Question: What is the property identification or parcel number listed?
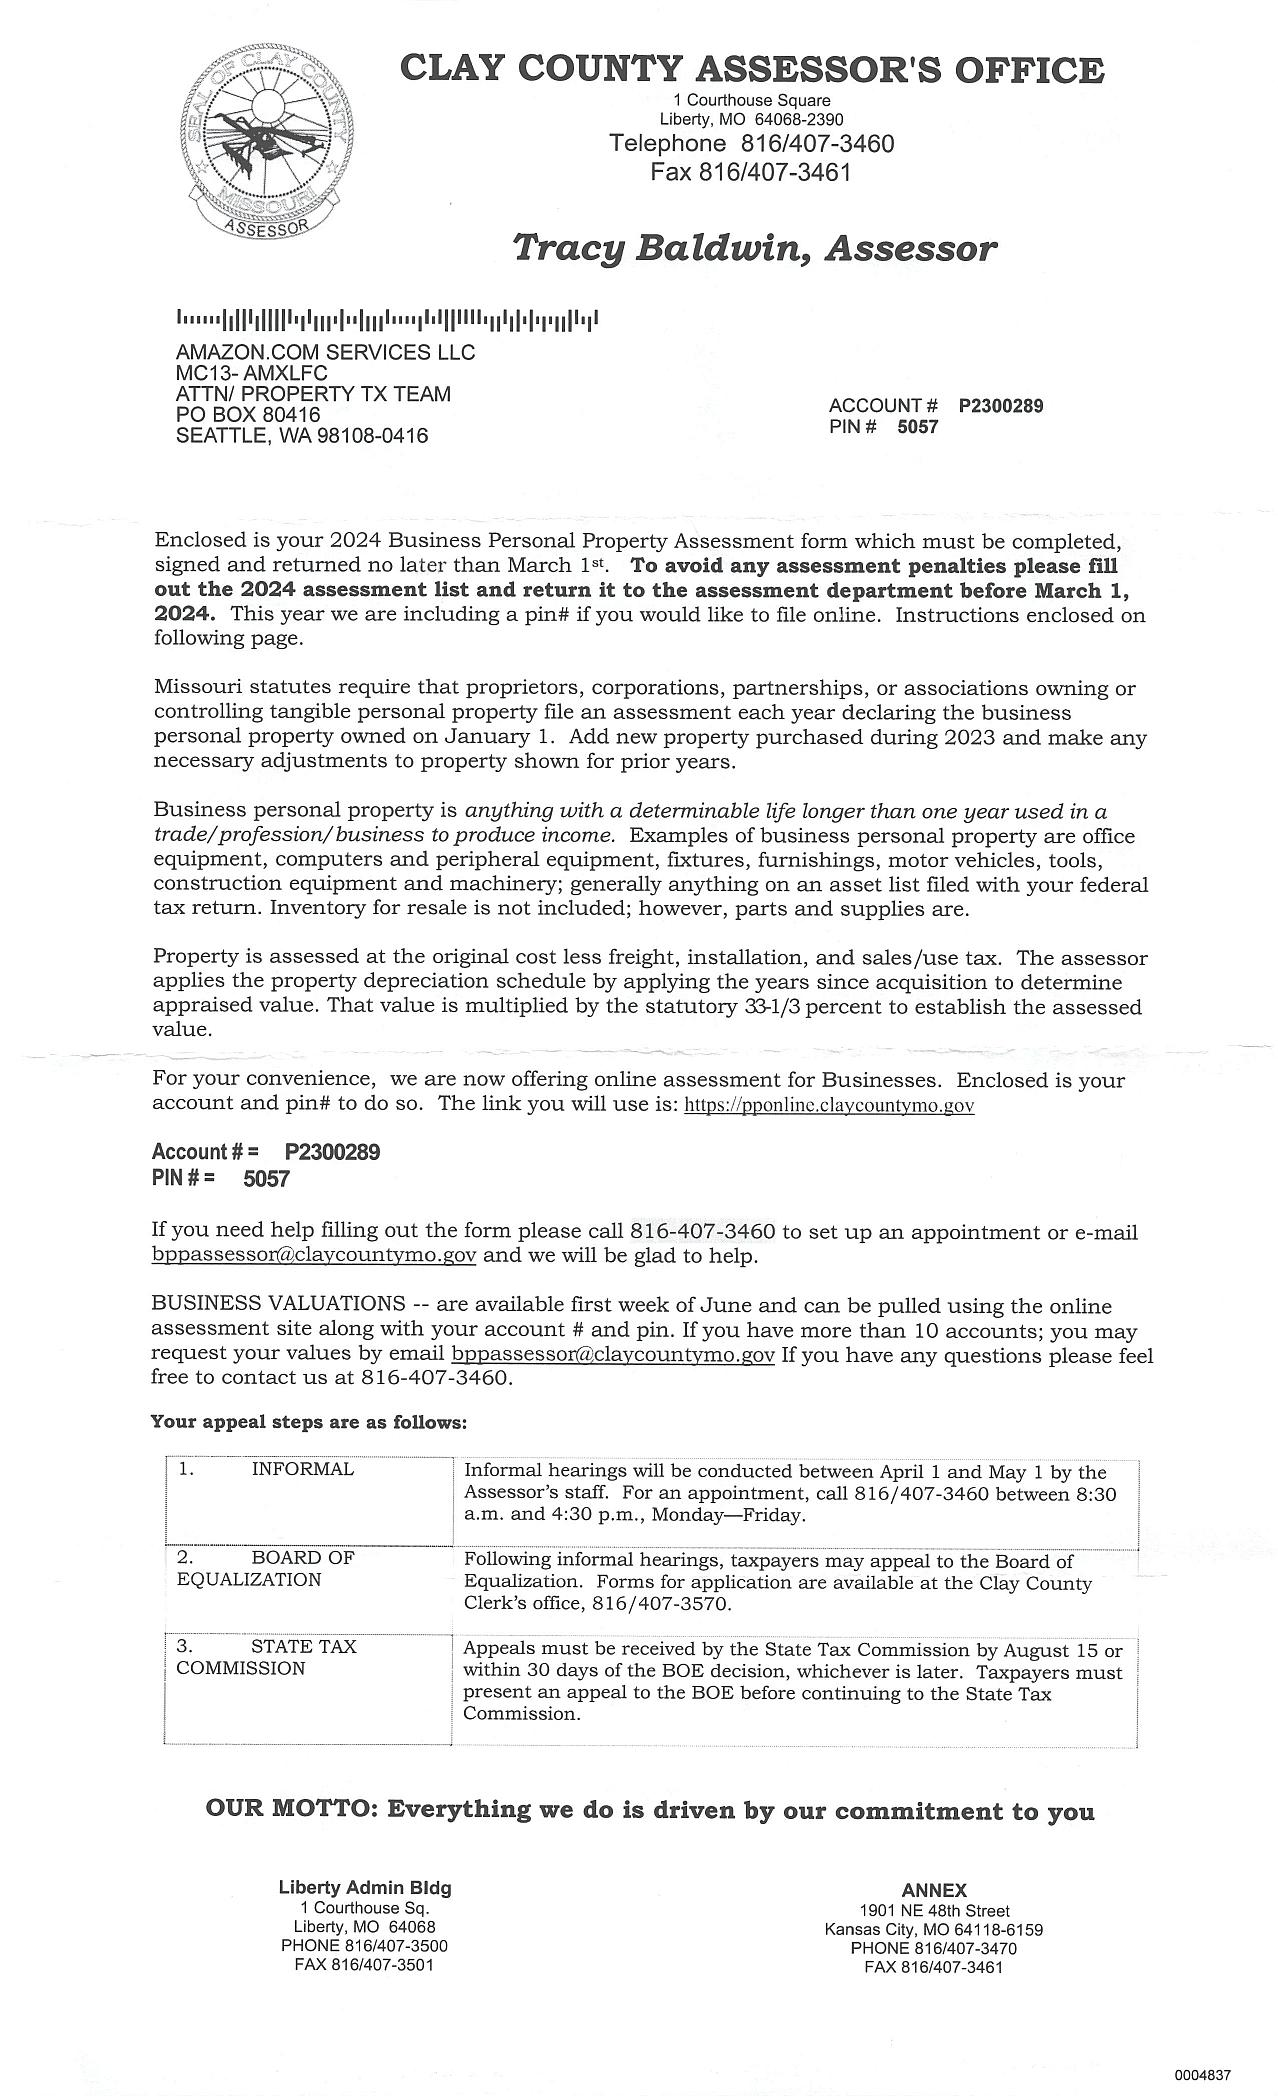
Answer: "5057"